Question: What jurisdiction, city, or county is the document associated with?
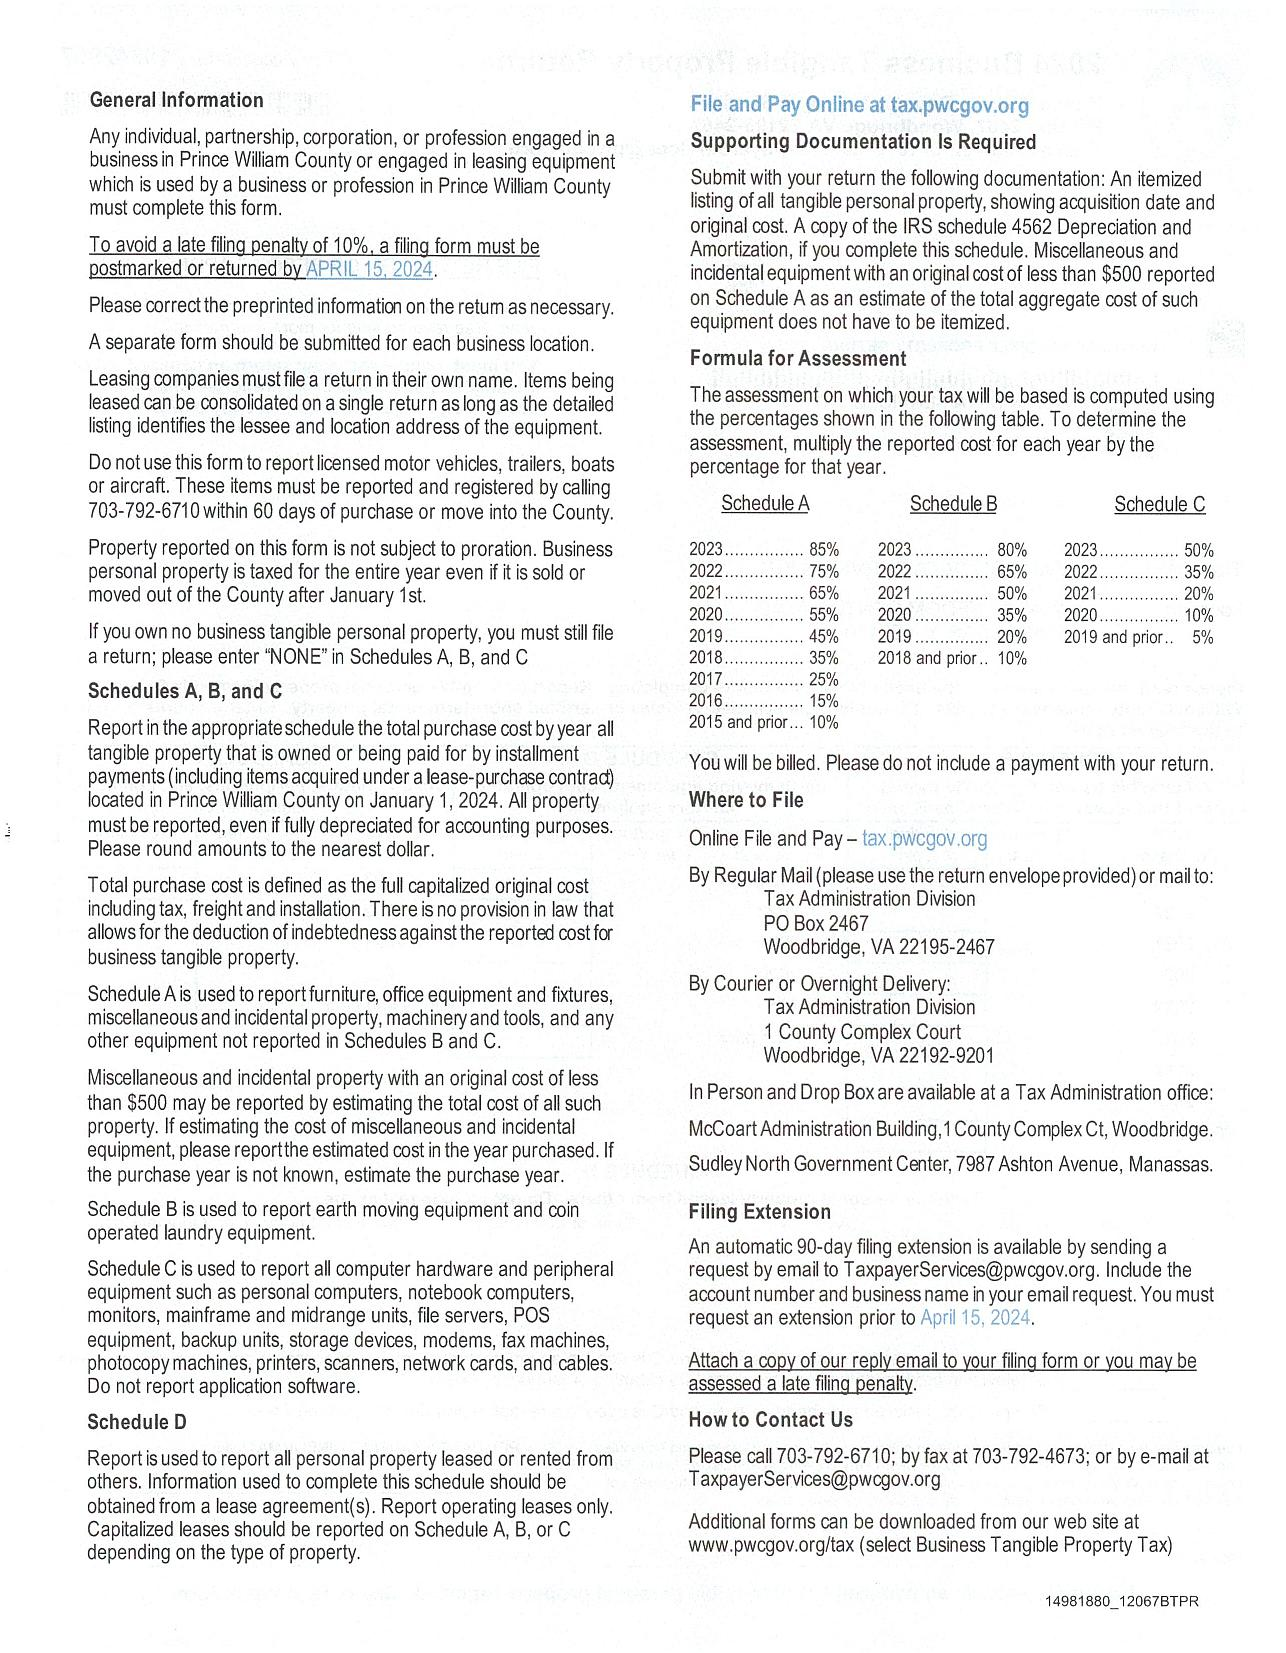
Answer: "Prince William County"